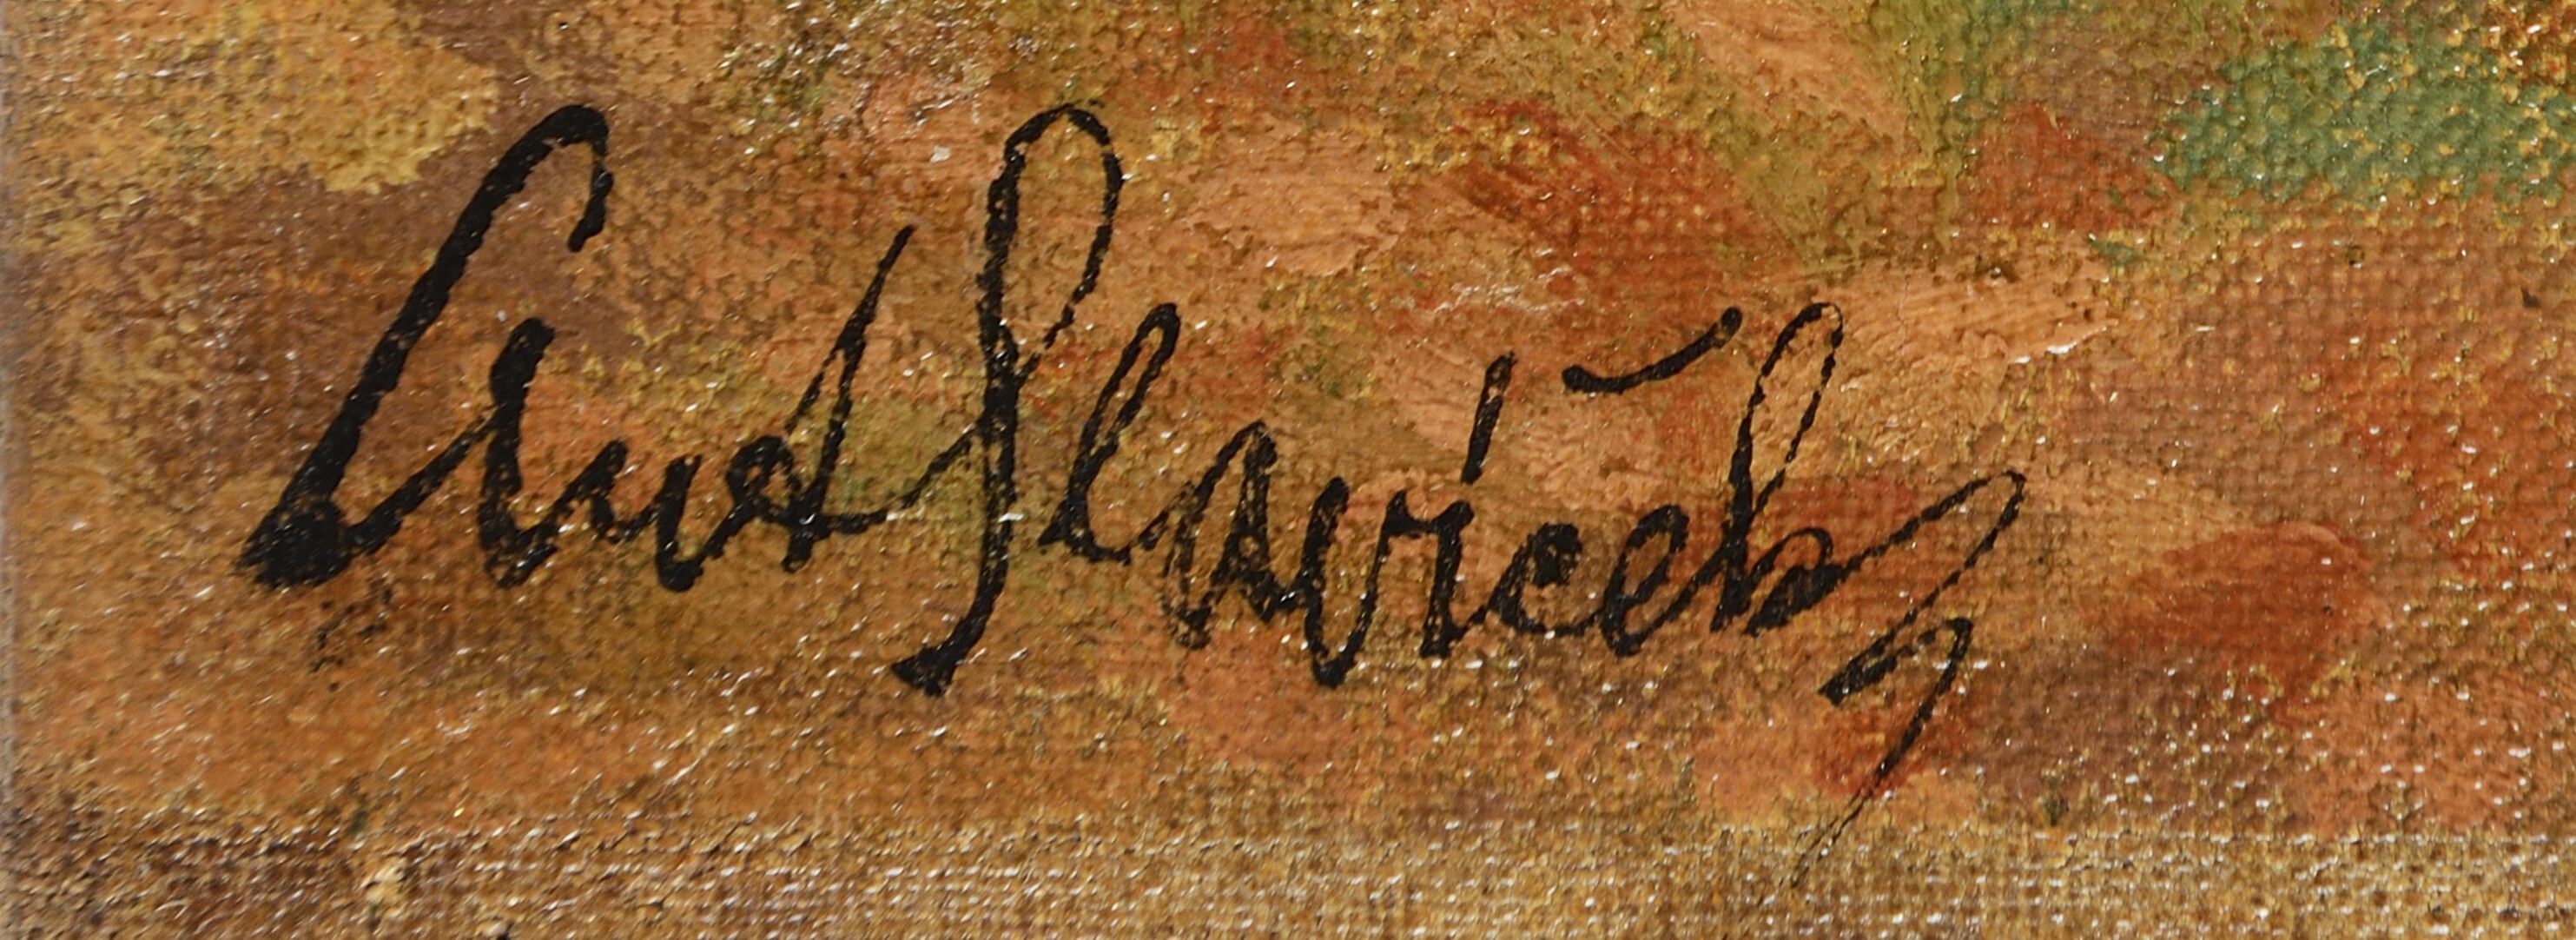
Signature of: antonín slavíček